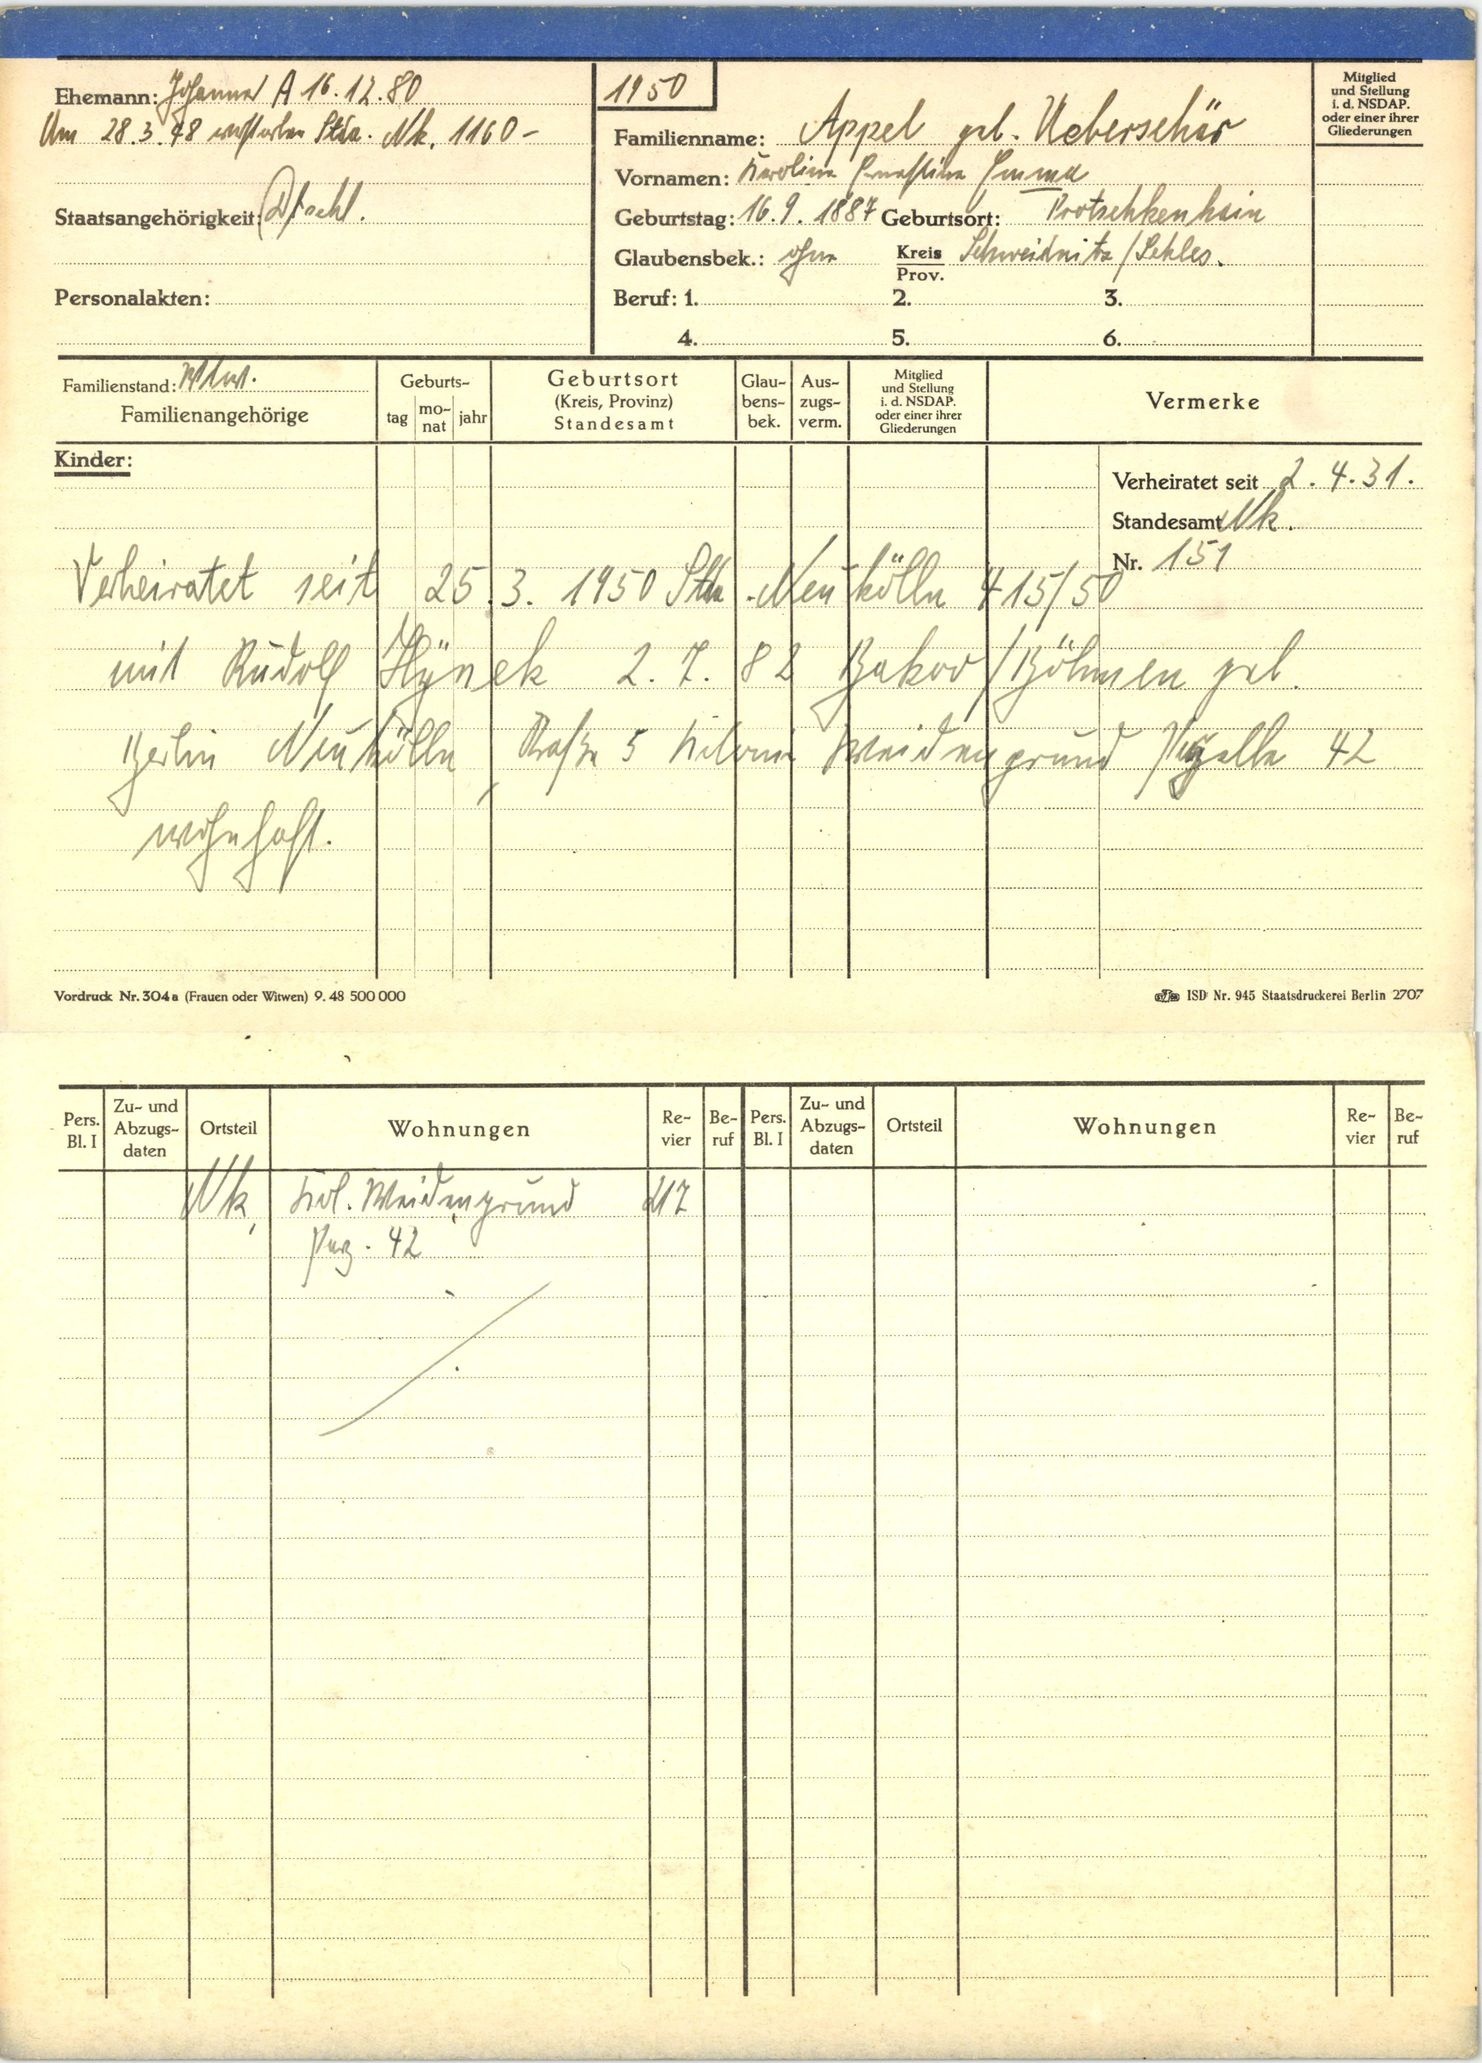
Appel geb. Ueberschär